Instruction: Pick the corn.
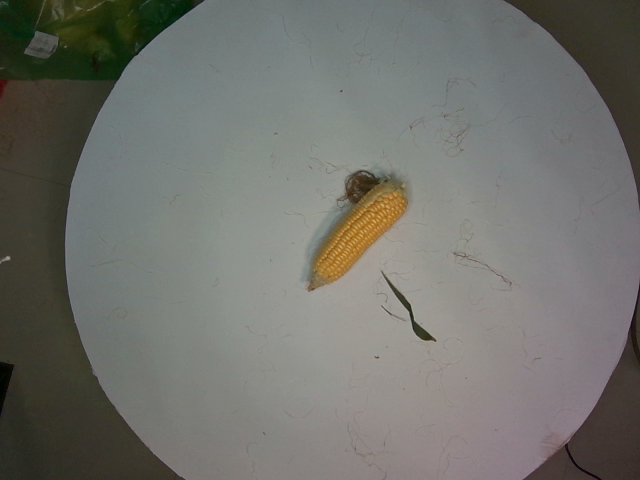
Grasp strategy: vertical